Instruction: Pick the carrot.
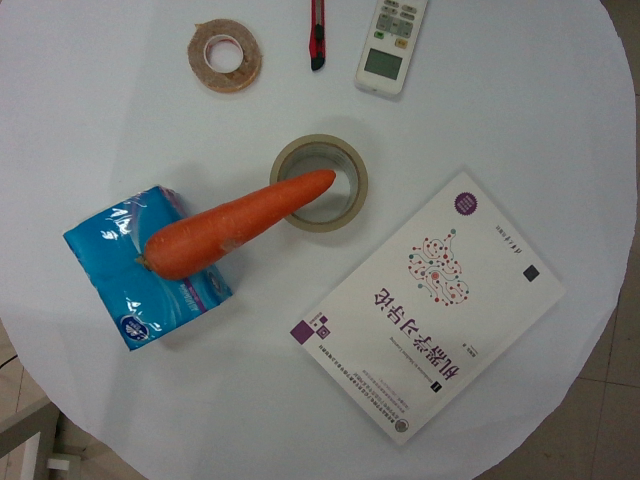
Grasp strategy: vertical